Question: What is the filing due date as per the document?
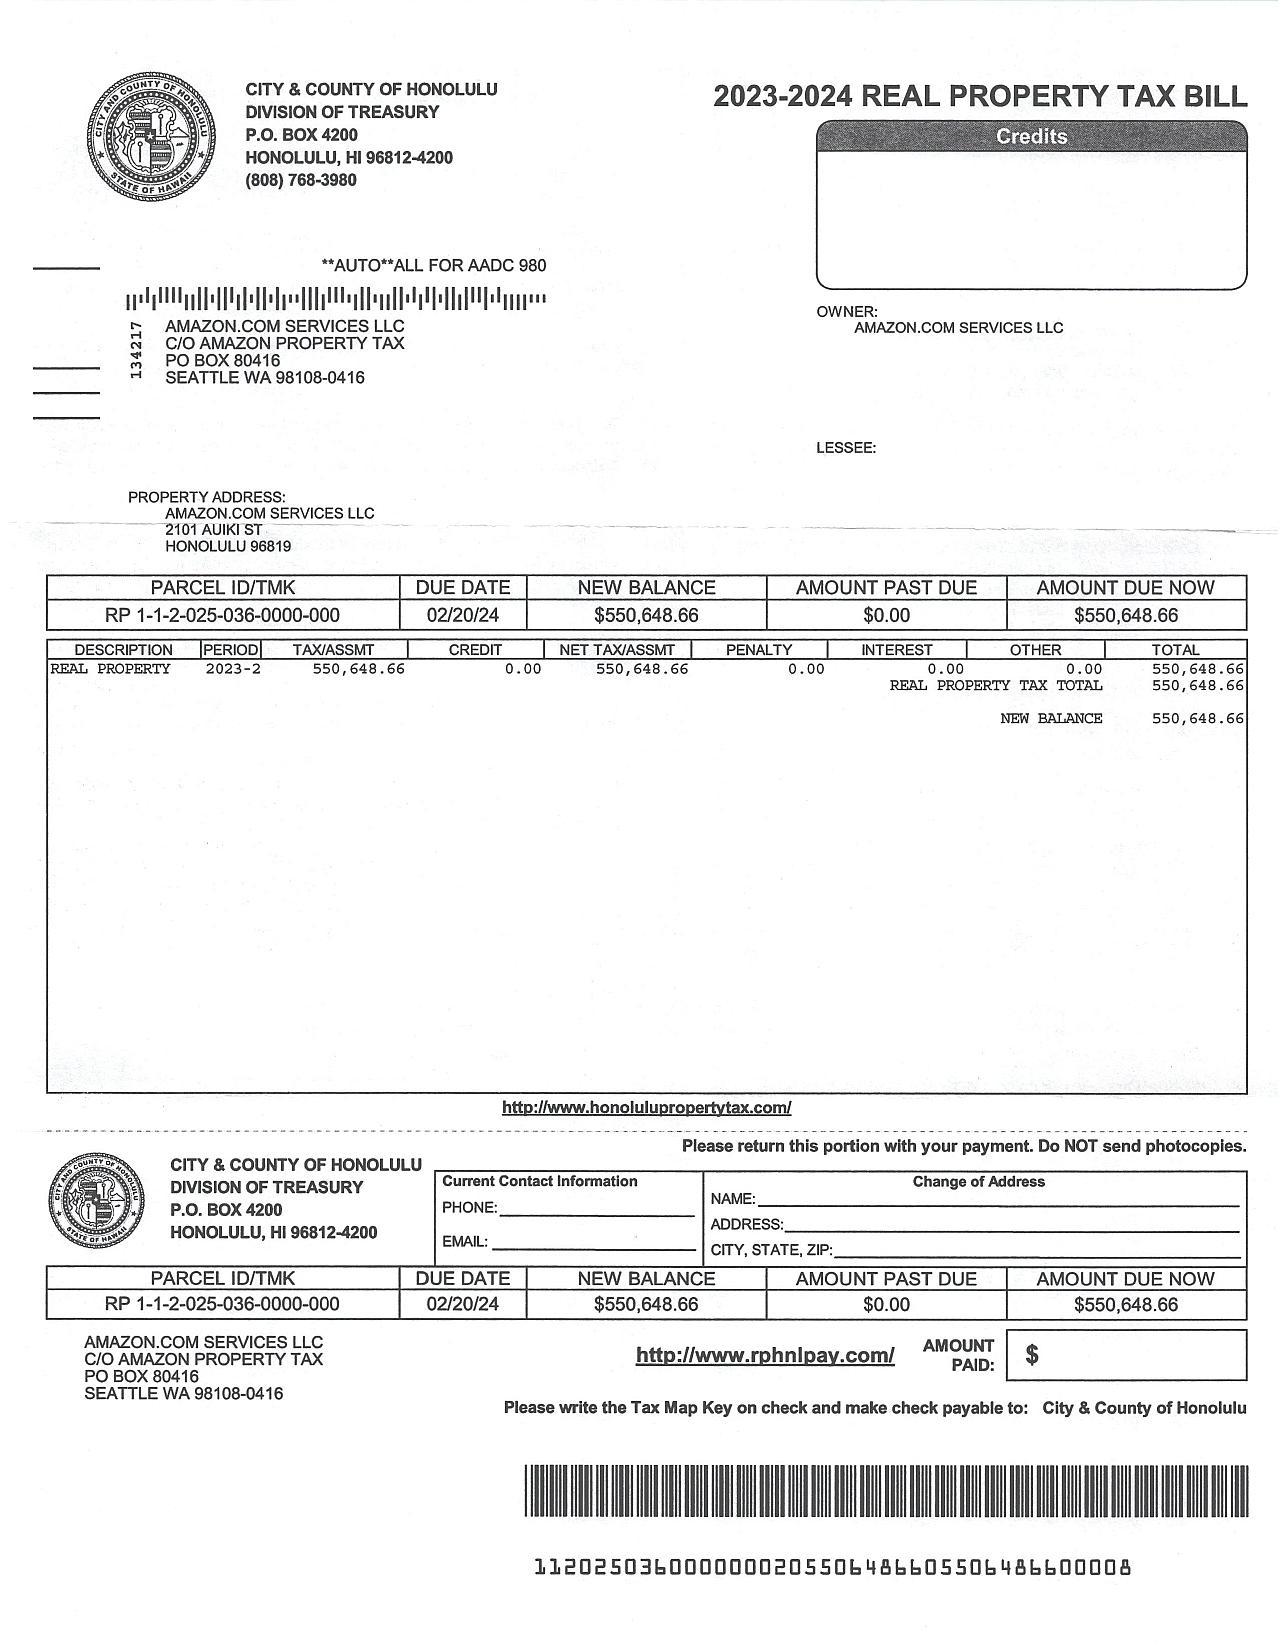
Answer: "2/20/24"